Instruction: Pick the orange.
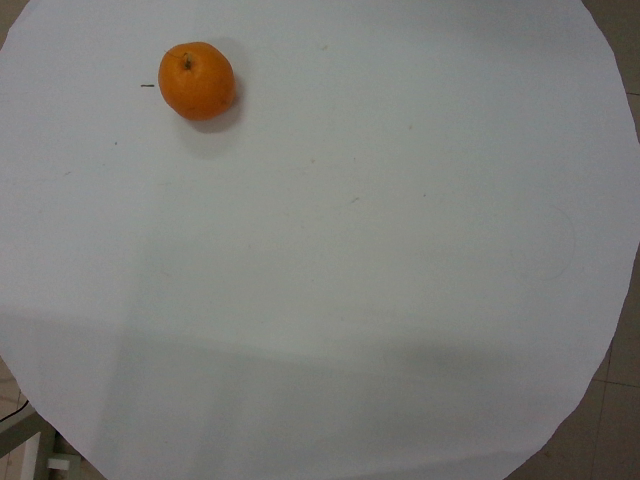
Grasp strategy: vertical